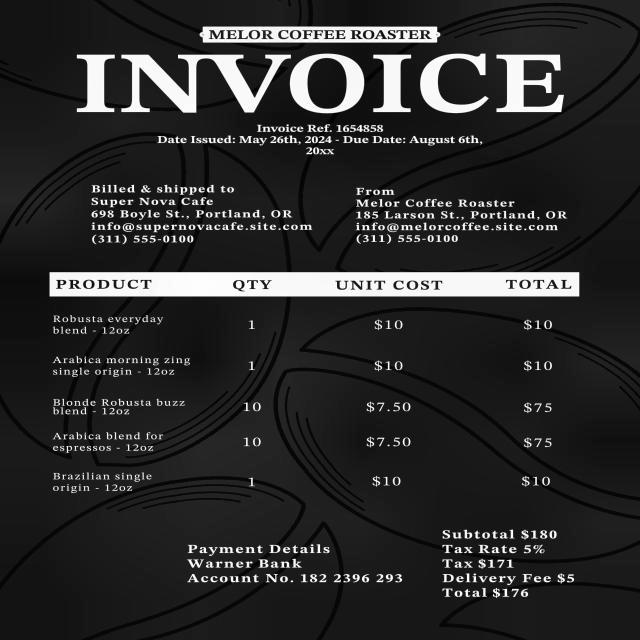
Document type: Invoice